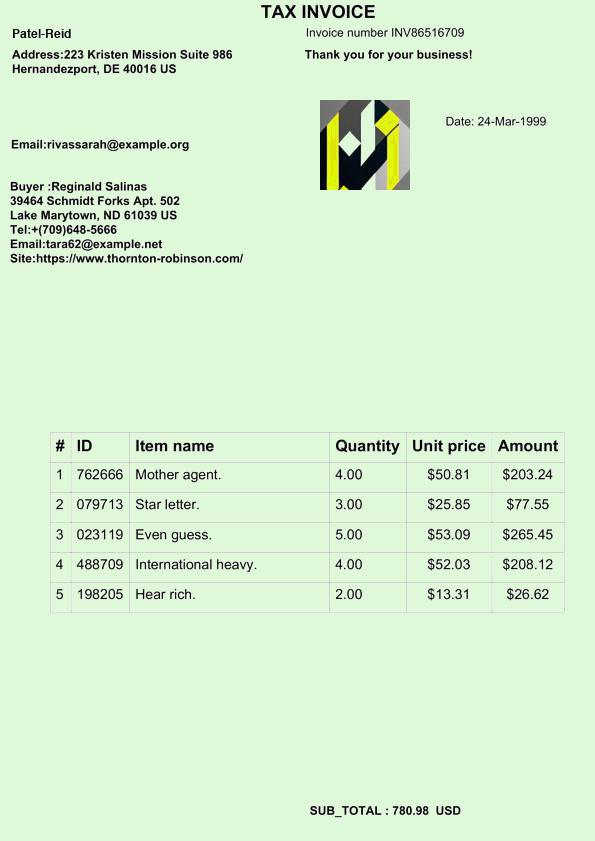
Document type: Invoice